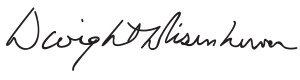
Signature of: dwight d eisenhower